Question: What are the imaging findings?
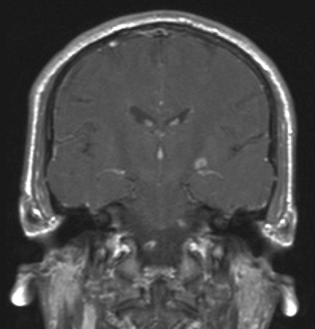
Answer: The imaging shows •  Lateral geniculate body - abnormal signal and enhancement
•  Additional periventricular lesions There is a lesion just above the choroidal fissure, near the left lateral geniculate body, with contrast enhancement..